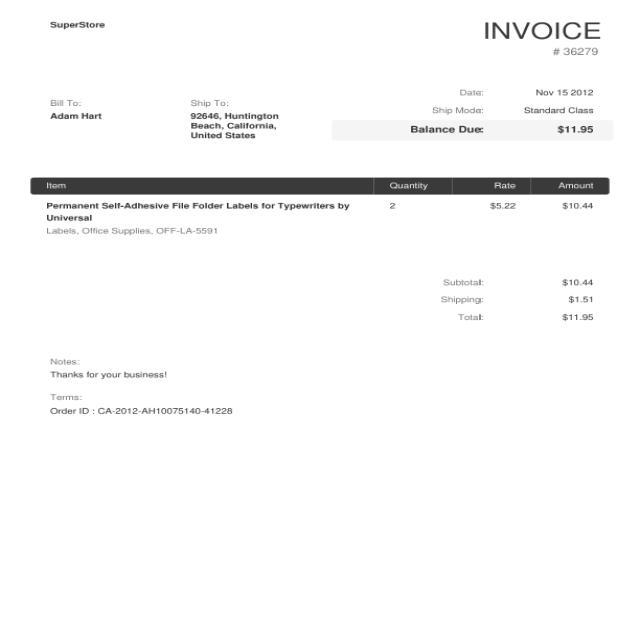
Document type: Invoice